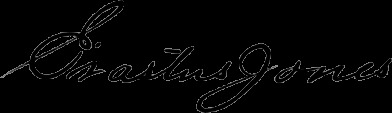
Signature of: erastus jones